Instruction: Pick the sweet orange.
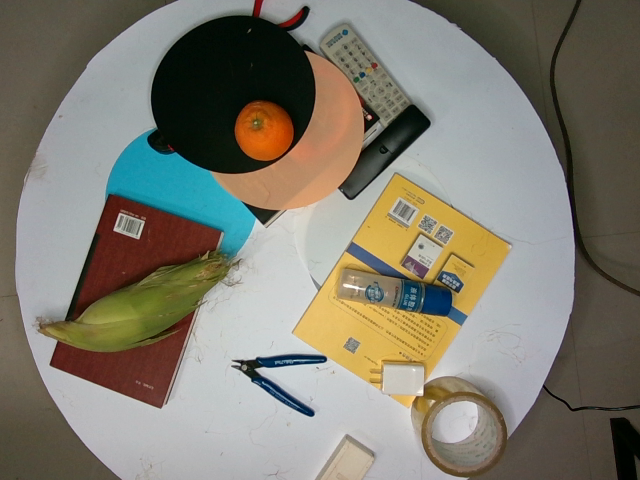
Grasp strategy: vertical